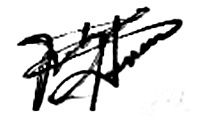
Signature of: evelyn herrera